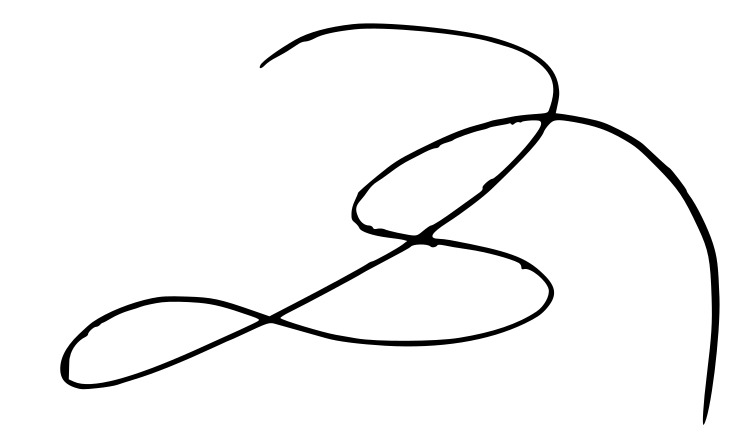
Signature of: zbigniew kuźmiuk